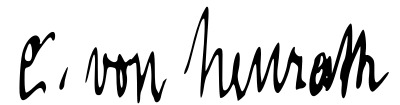
Signature of: konstantin von neurath